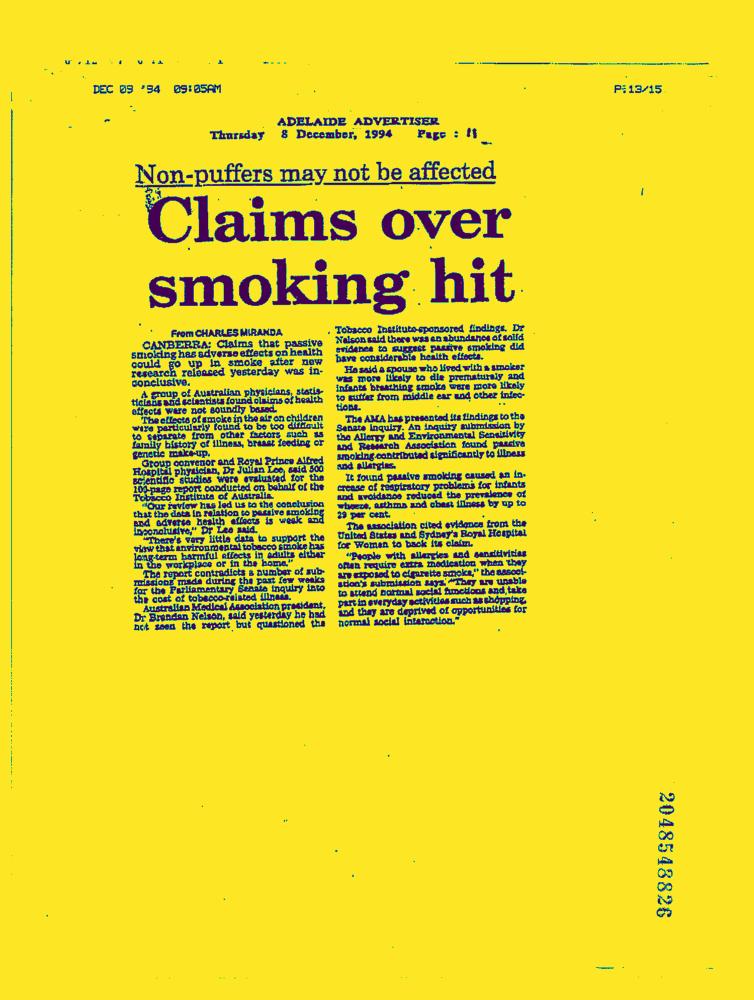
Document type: News-Article